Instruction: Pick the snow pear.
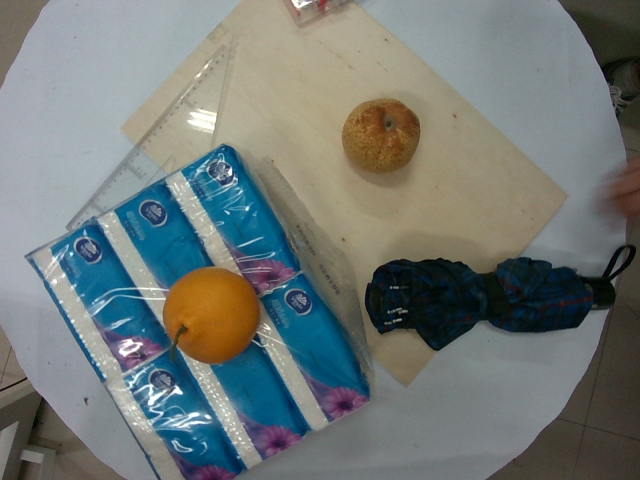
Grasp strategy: vertical